Question: What is the main concern?
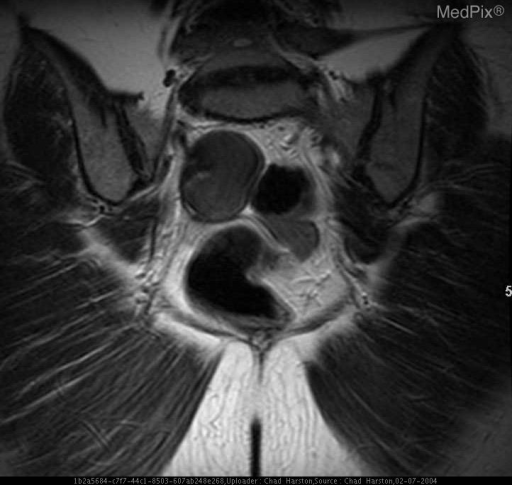
Answer: The findings suggest Ultrasound shows a mass replacing the right ovary with diffuse homogenous low-level echoes.  MRI demonstrates this mass to be high intensity on T1 weighted images and heterogenous low signal intensity on T2 weighted images.. Right ovarian mass demonstrates shading -- loss of signal intensity compared with T1-weighted image. There is mild heterogeneity of its internal arcitecture with a suggestion of a septation.. The patient might have a history of Young woman with chronic cyclical pelvic pain.